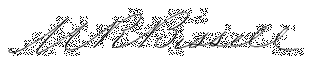
Signature of: melville reuben bissell